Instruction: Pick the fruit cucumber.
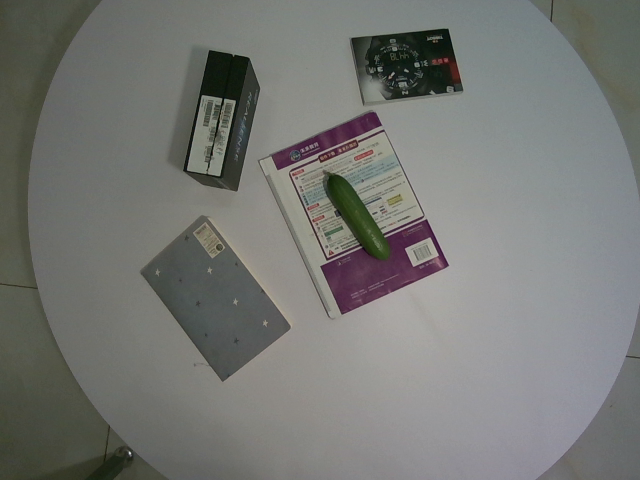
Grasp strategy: vertical